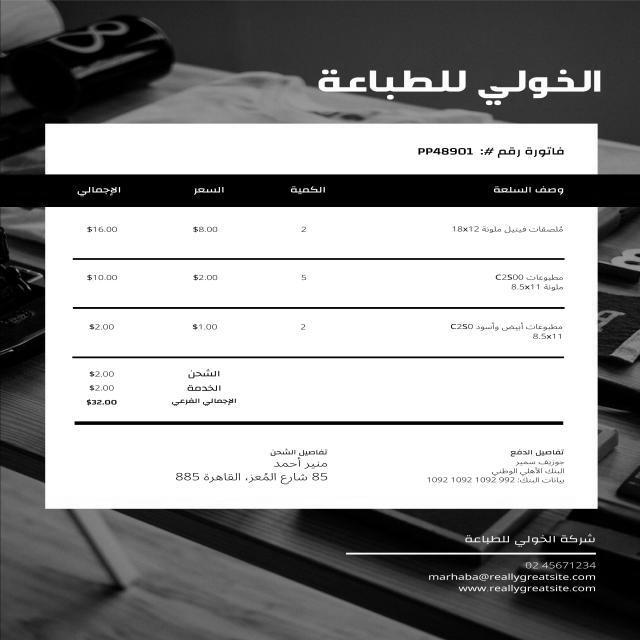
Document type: Invoice